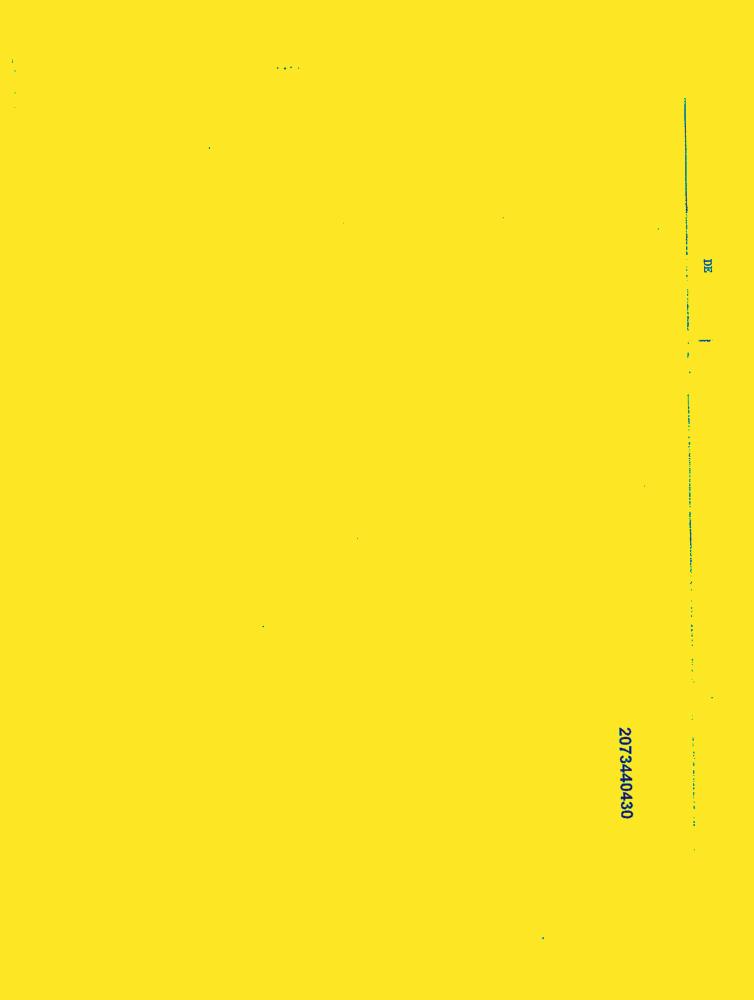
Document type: News-Article